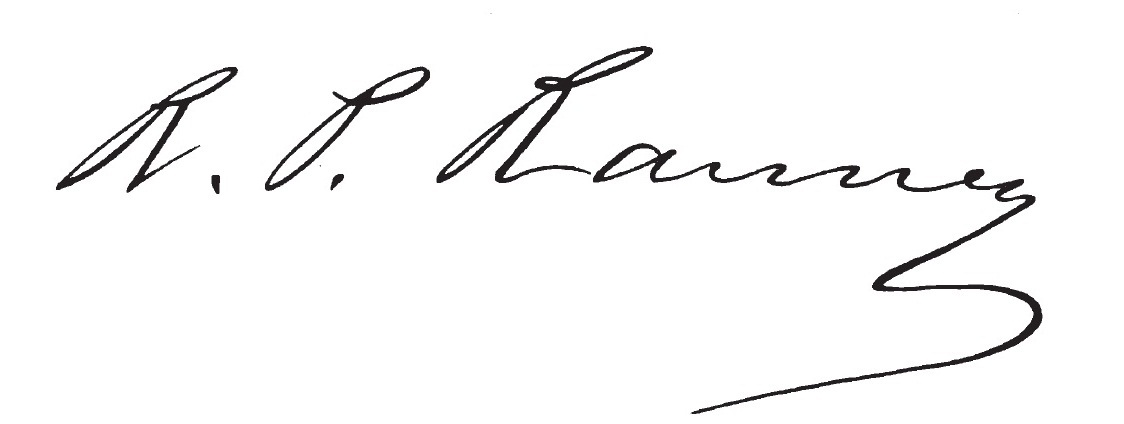
Signature of: rufus p ranney